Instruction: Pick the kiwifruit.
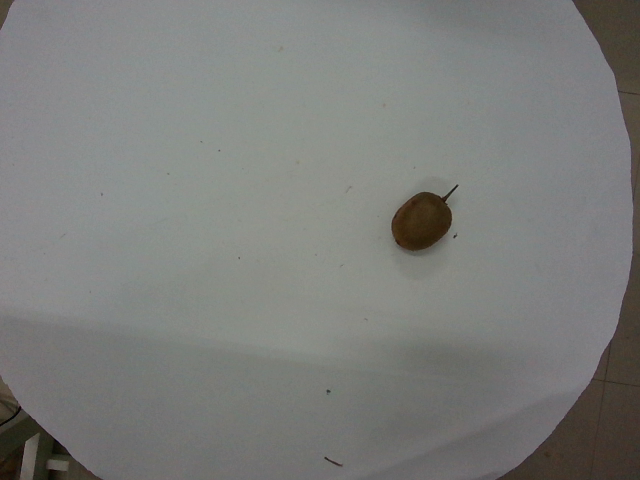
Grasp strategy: vertical